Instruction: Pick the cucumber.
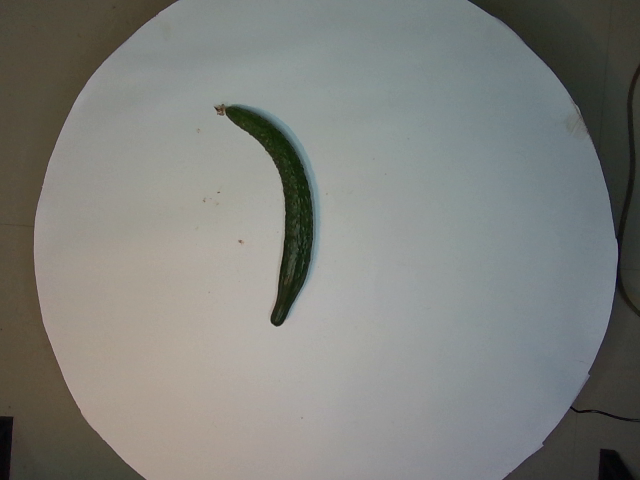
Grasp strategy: vertical